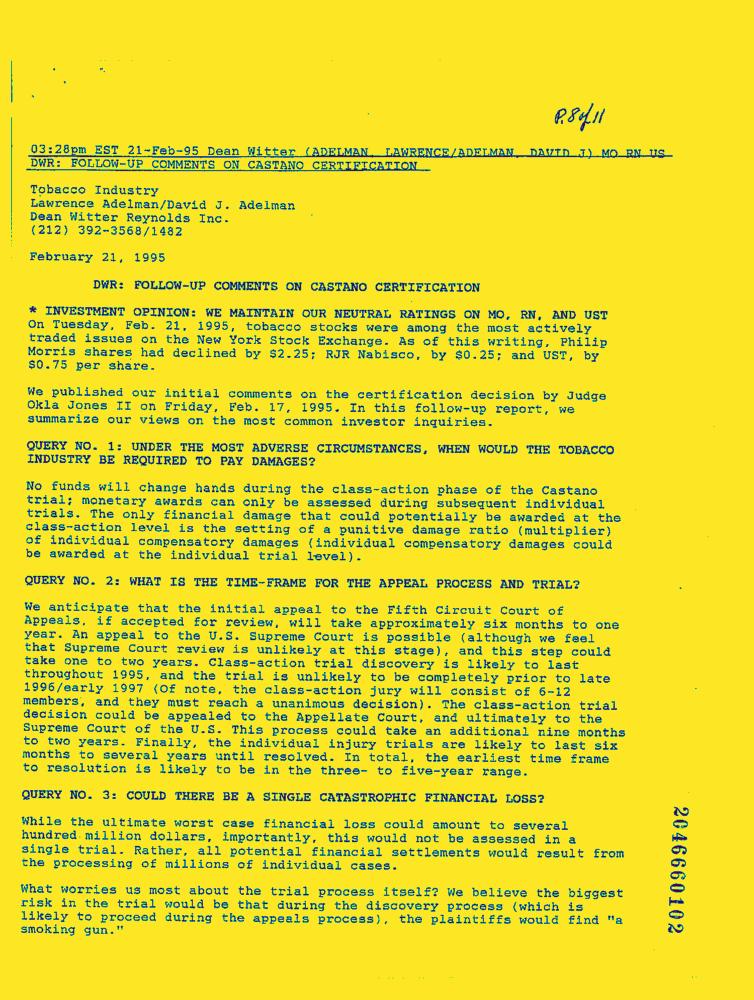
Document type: News-Article